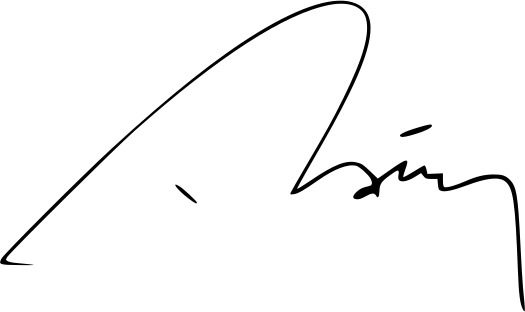
Signature of: recep tayyip erdoğan